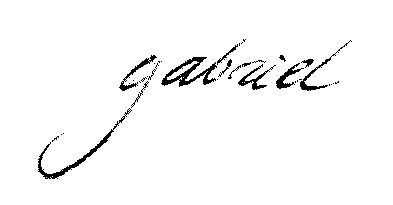
Signature of: rené gabriel